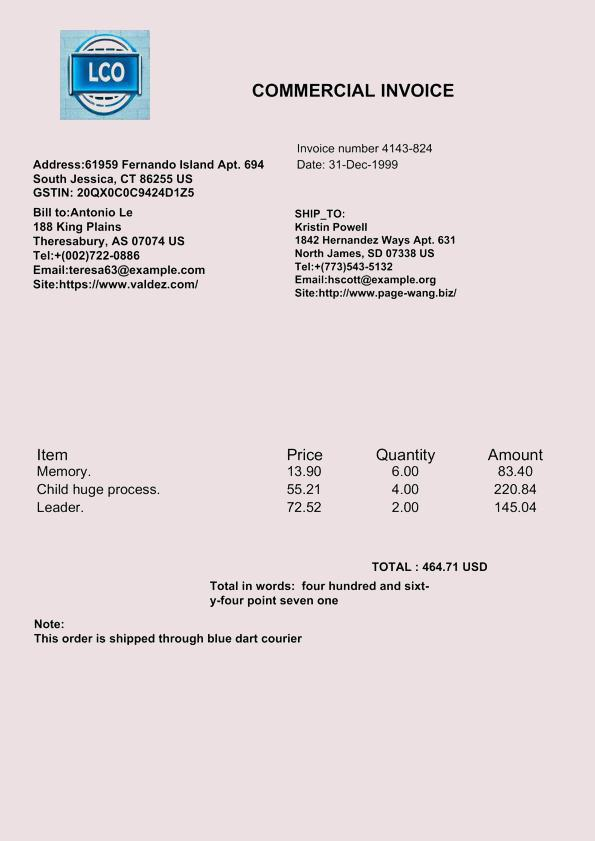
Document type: Invoice